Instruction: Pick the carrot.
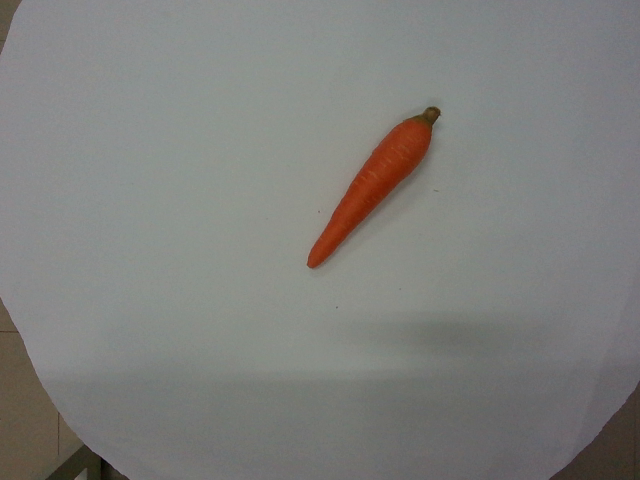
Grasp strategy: vertical